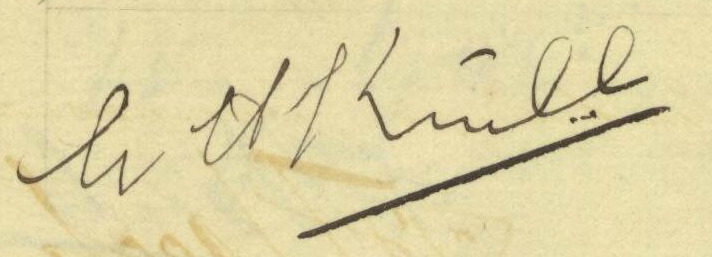
Signature of: gerhardus hozeas krull